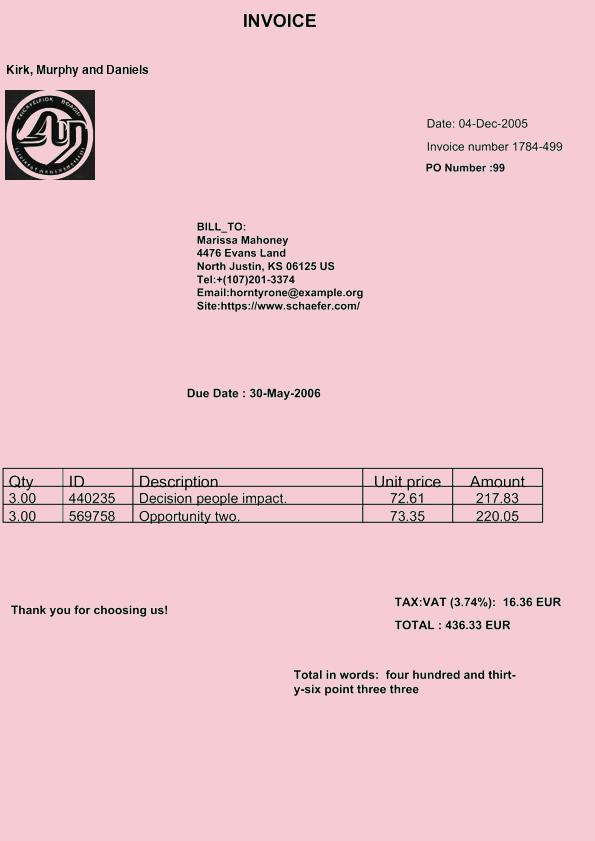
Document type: Invoice